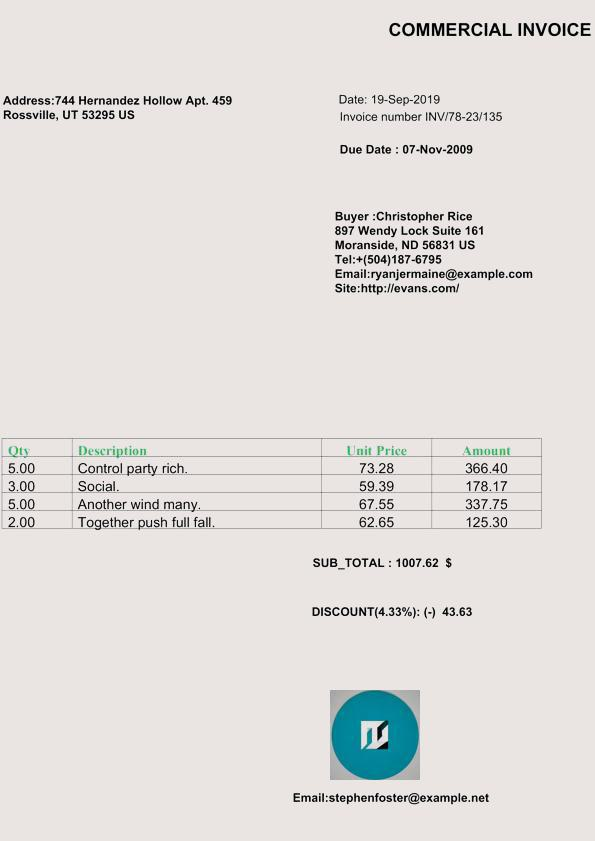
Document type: Invoice